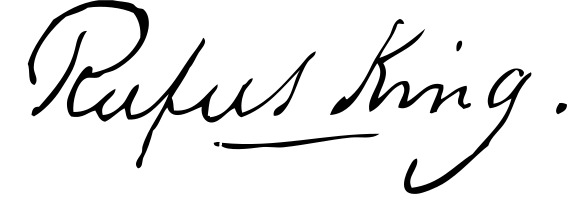
Signature of: rufus king